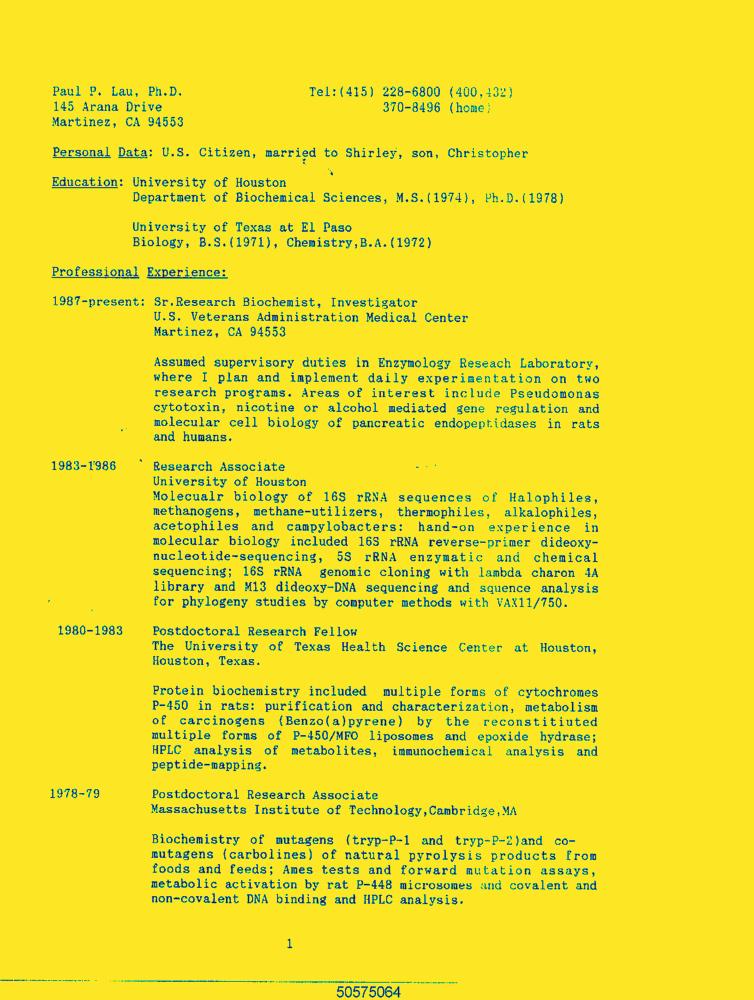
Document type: Resume-Doc